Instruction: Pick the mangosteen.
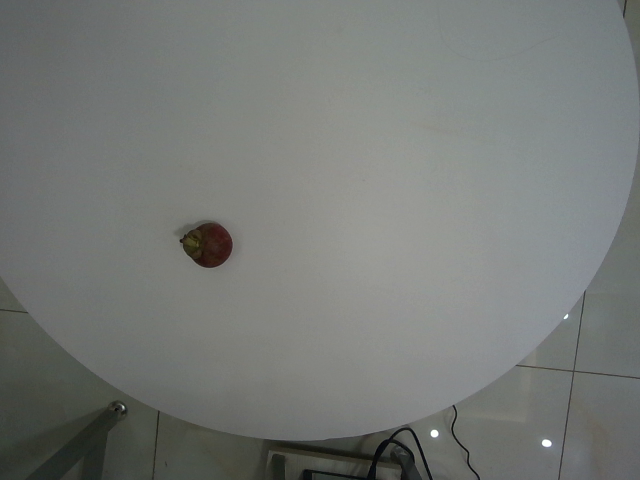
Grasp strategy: vertical